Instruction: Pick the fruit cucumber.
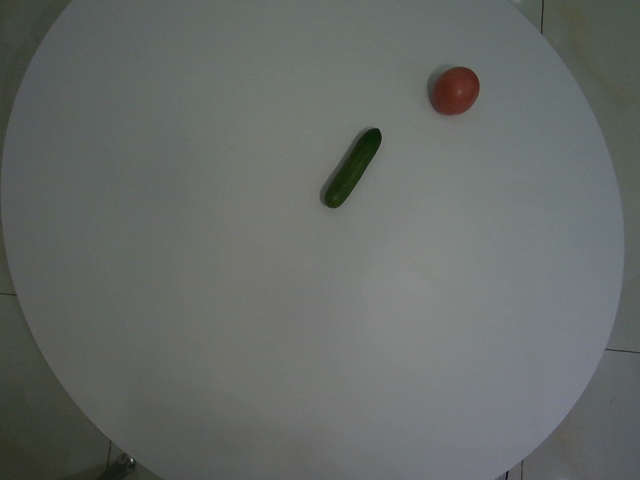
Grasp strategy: vertical